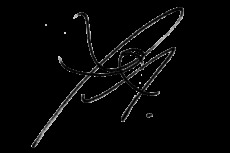
Signature of: ronaldinho